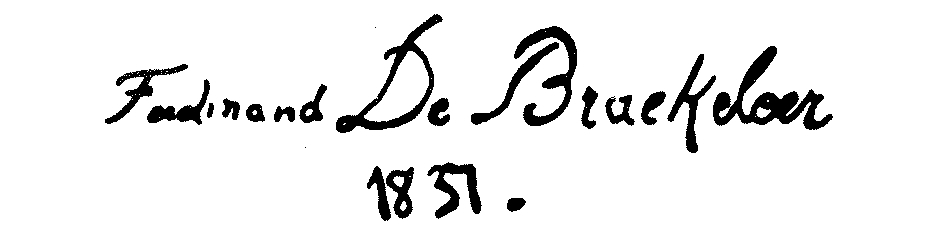
Signature of: ferdinand de braekeleer the elder